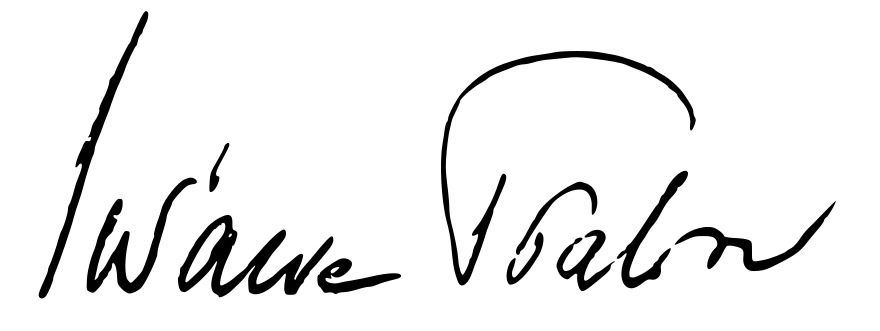
Signature of: ioanna tsatsou